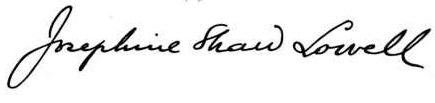
Signature of: josephine shaw lowell